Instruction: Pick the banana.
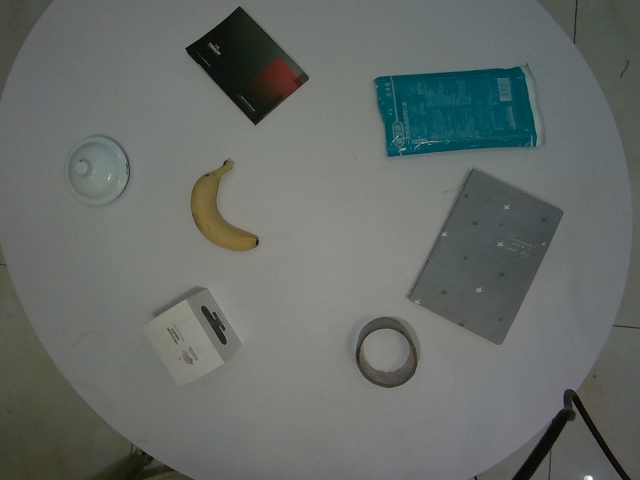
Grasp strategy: vertical